Question: What type of tax is indicated in the document, personal property or real estate?
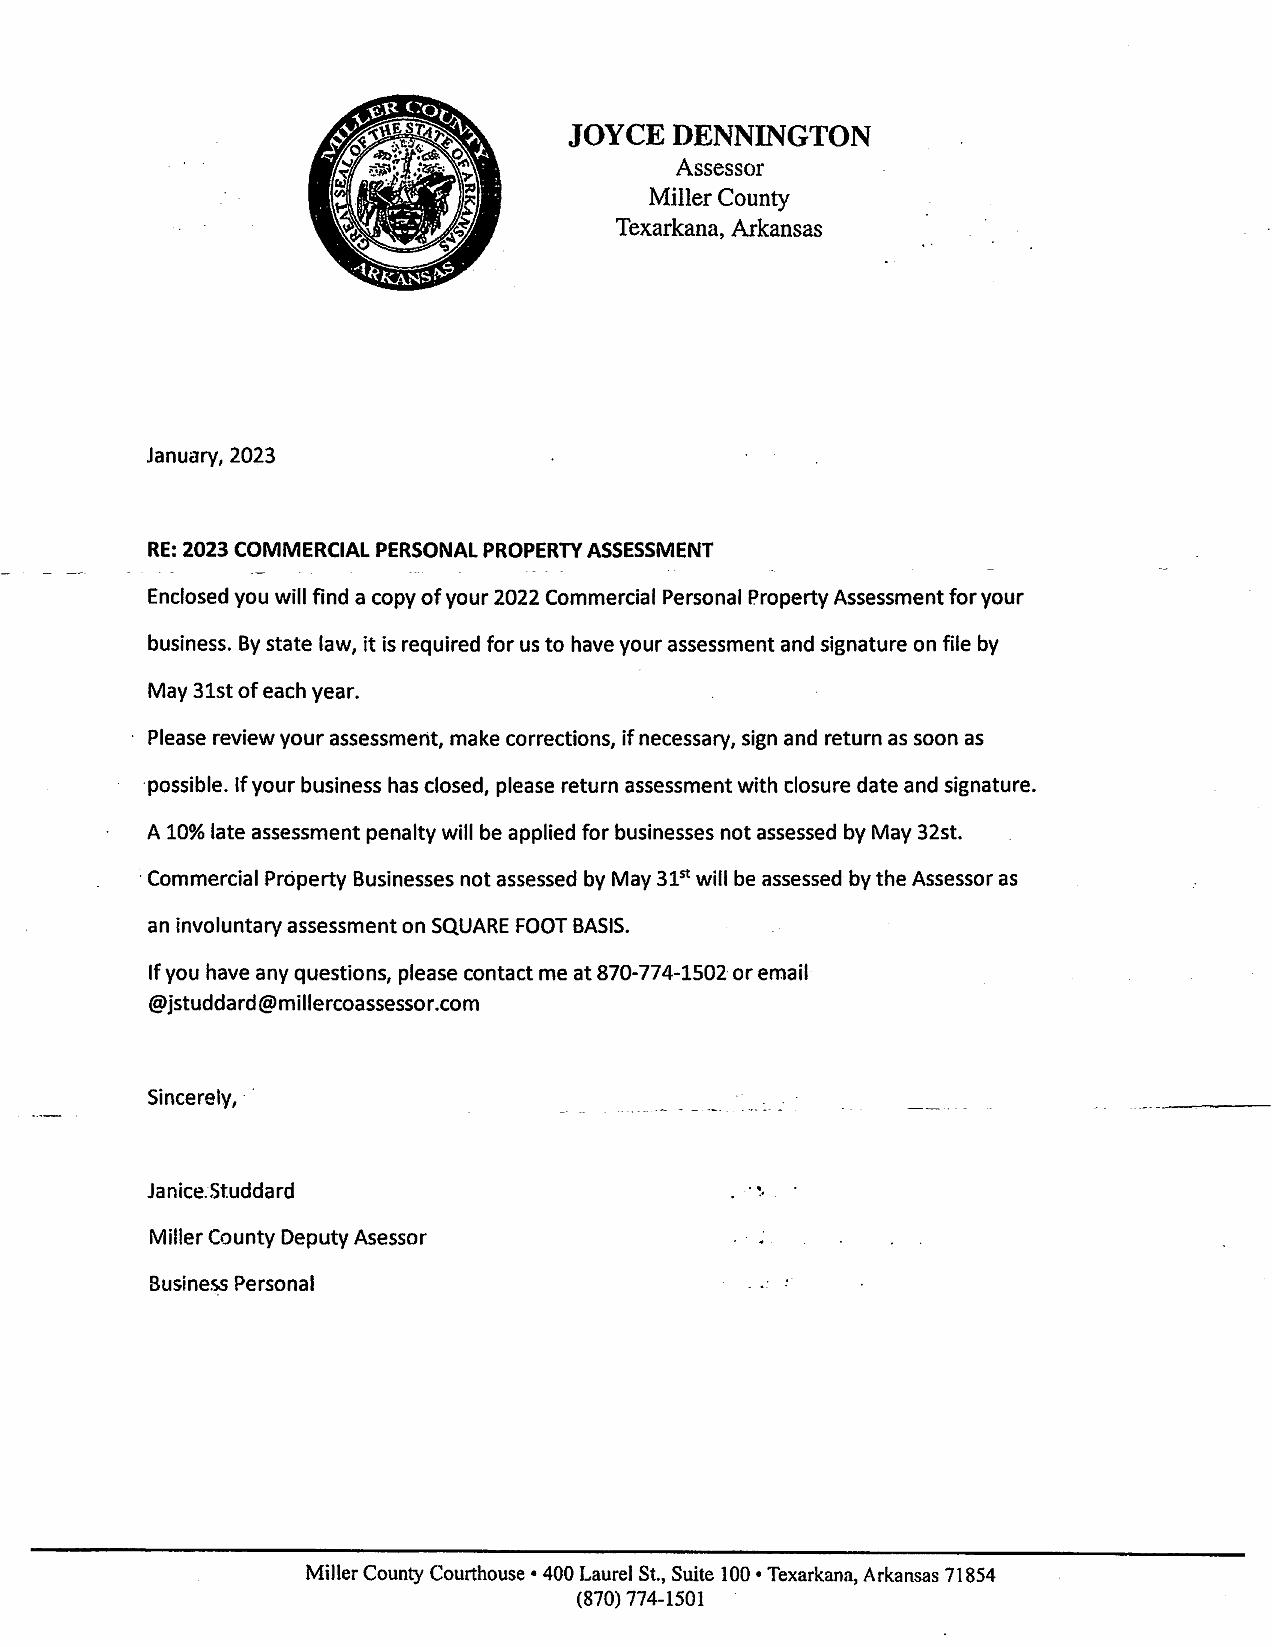
Answer: "Commercial Personal Property Assessment"